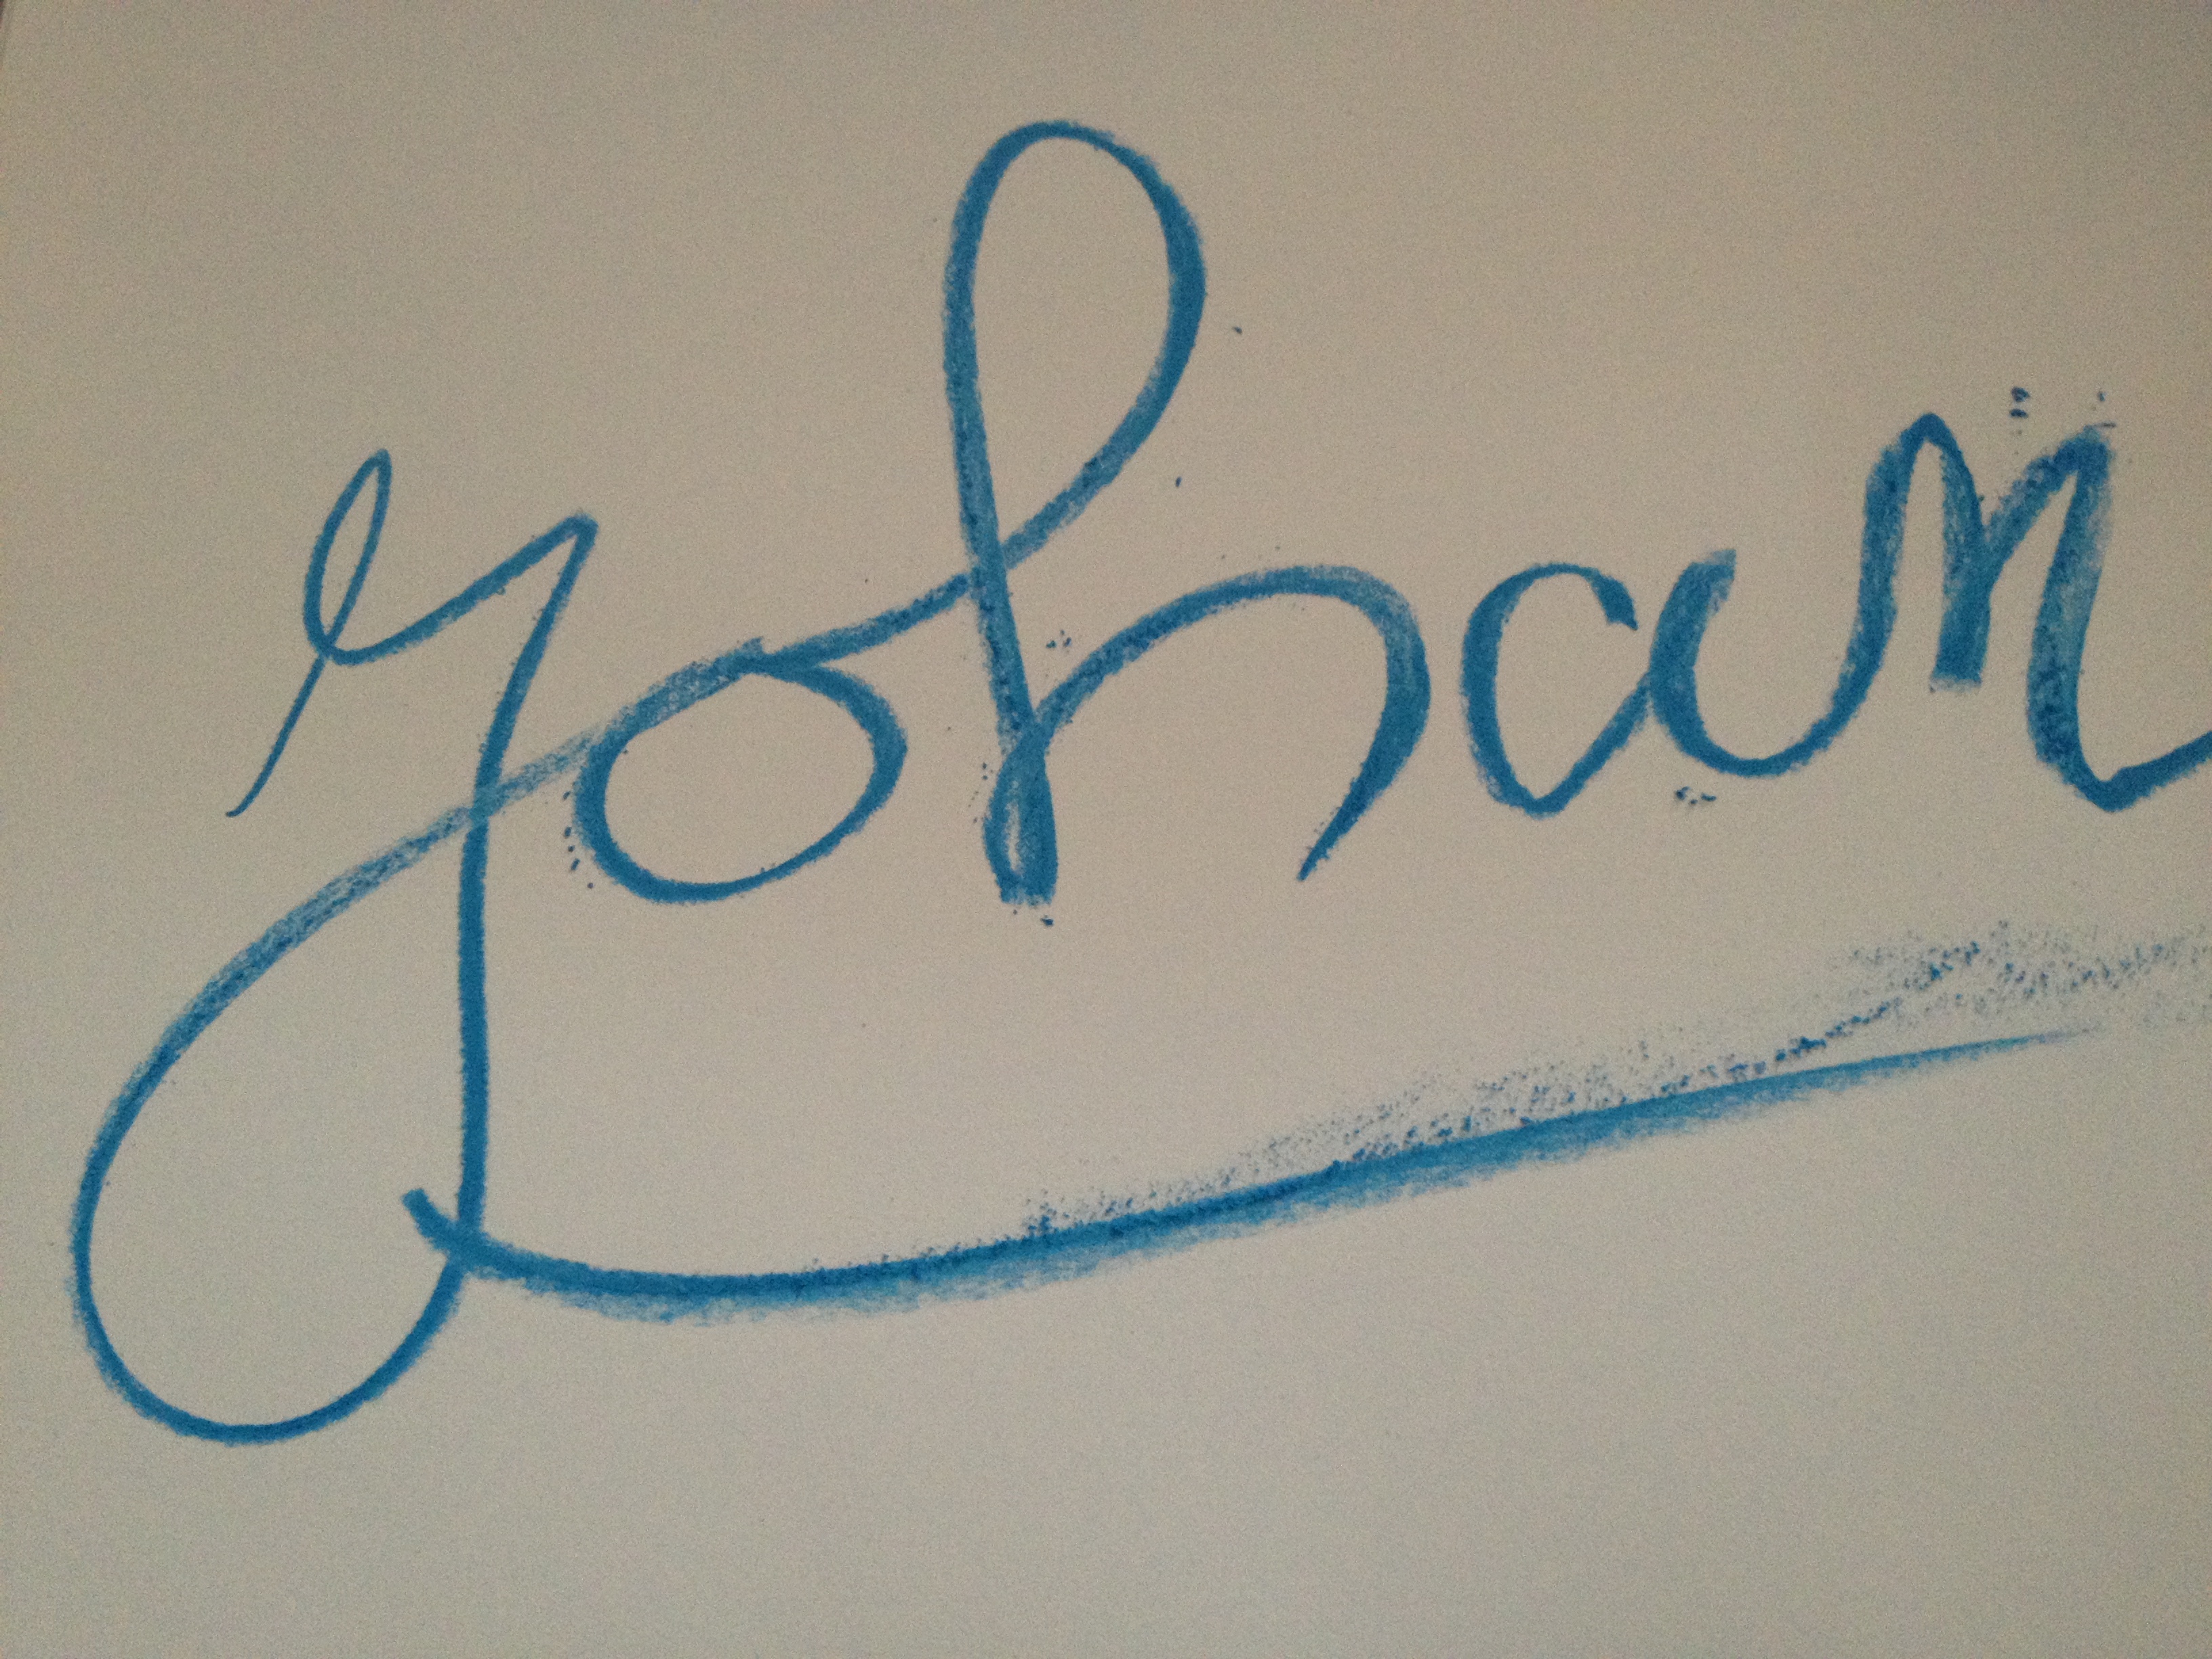
Signature of: johan van der dong